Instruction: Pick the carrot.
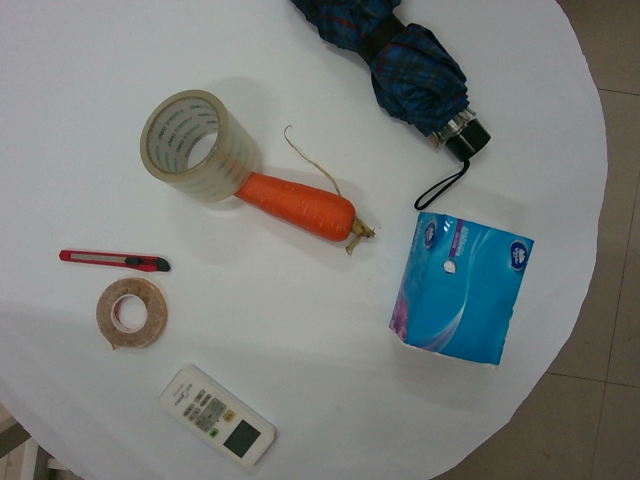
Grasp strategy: vertical